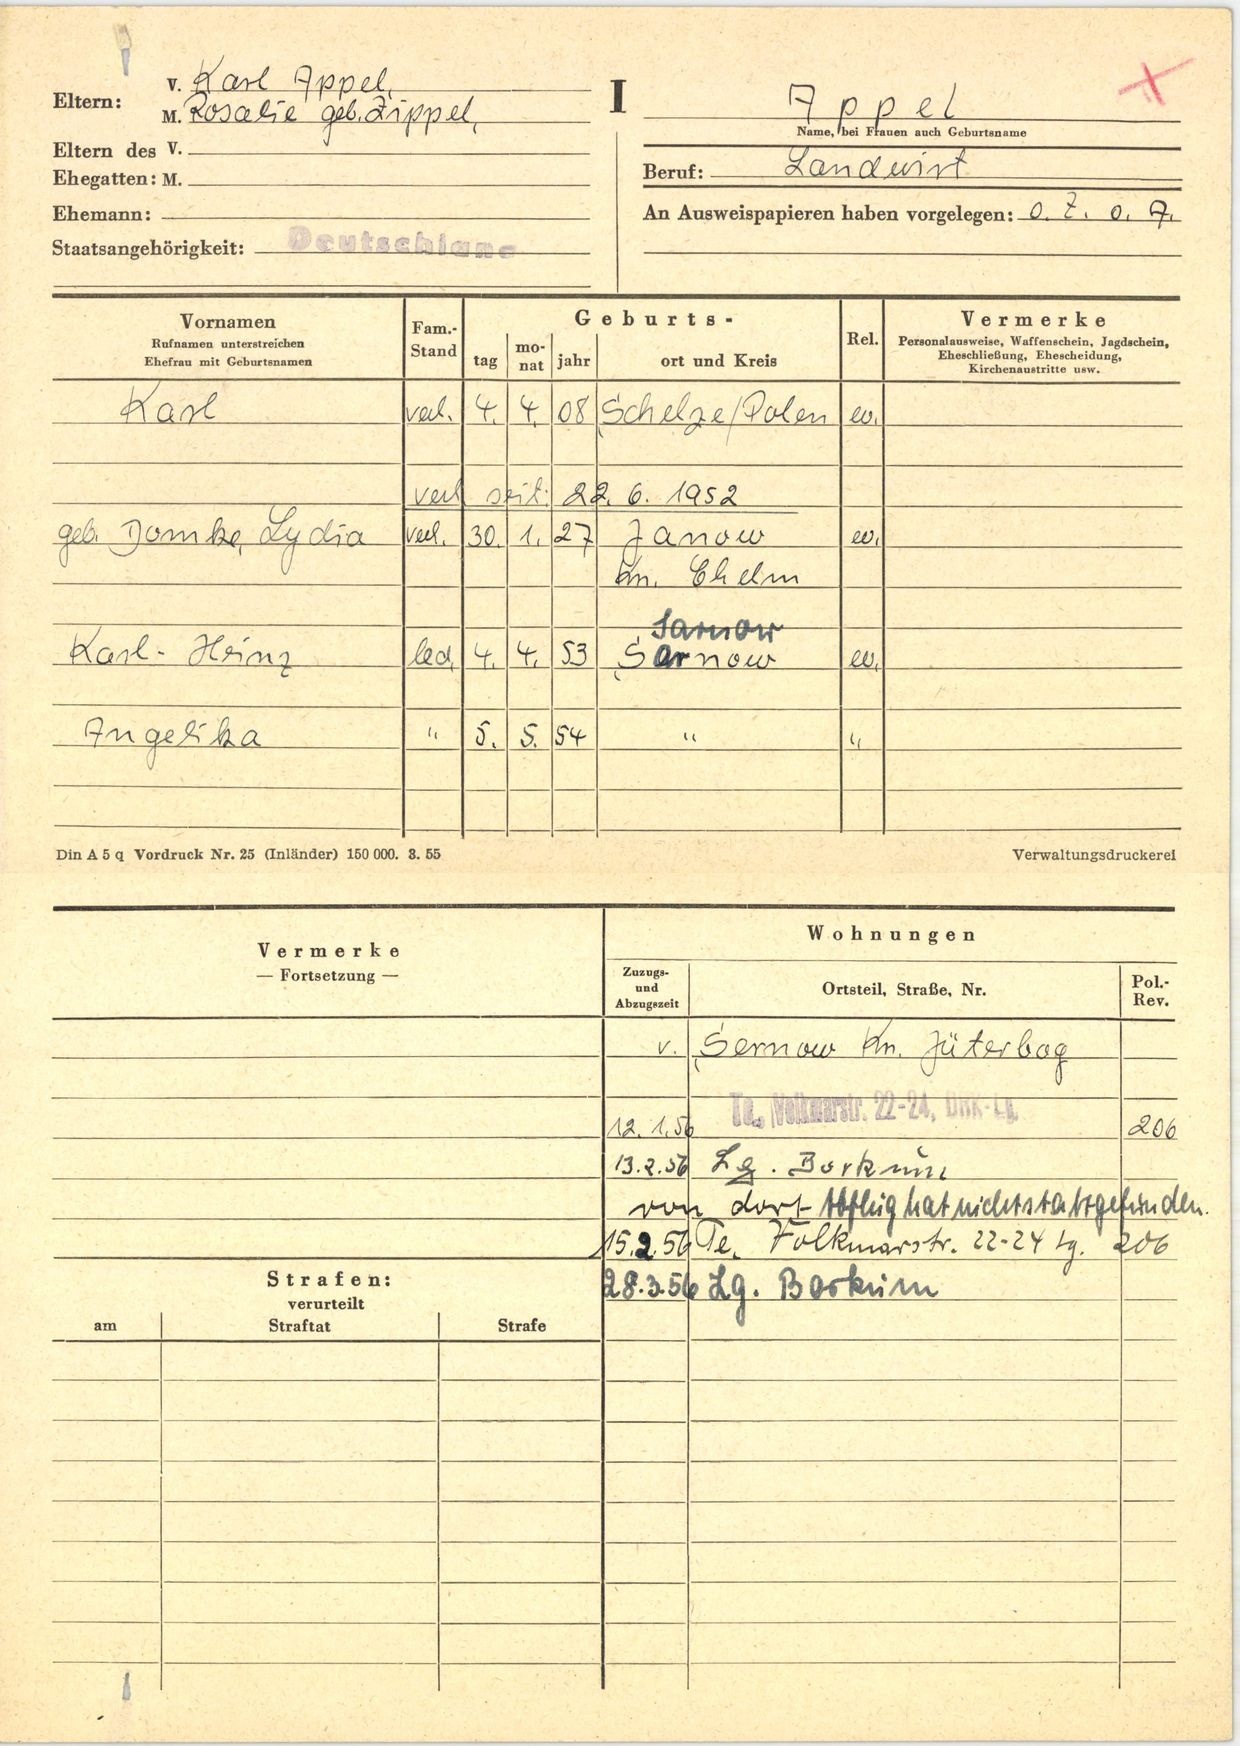
Appel